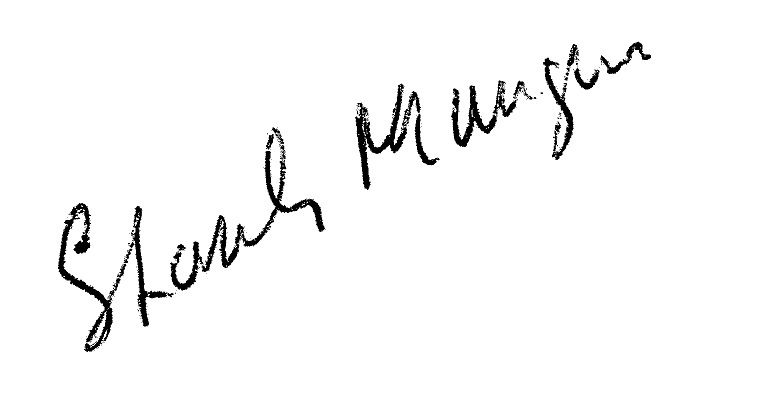
Signature of: stanislas mangin